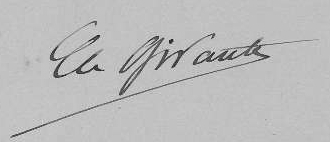
Signature of: charles girault